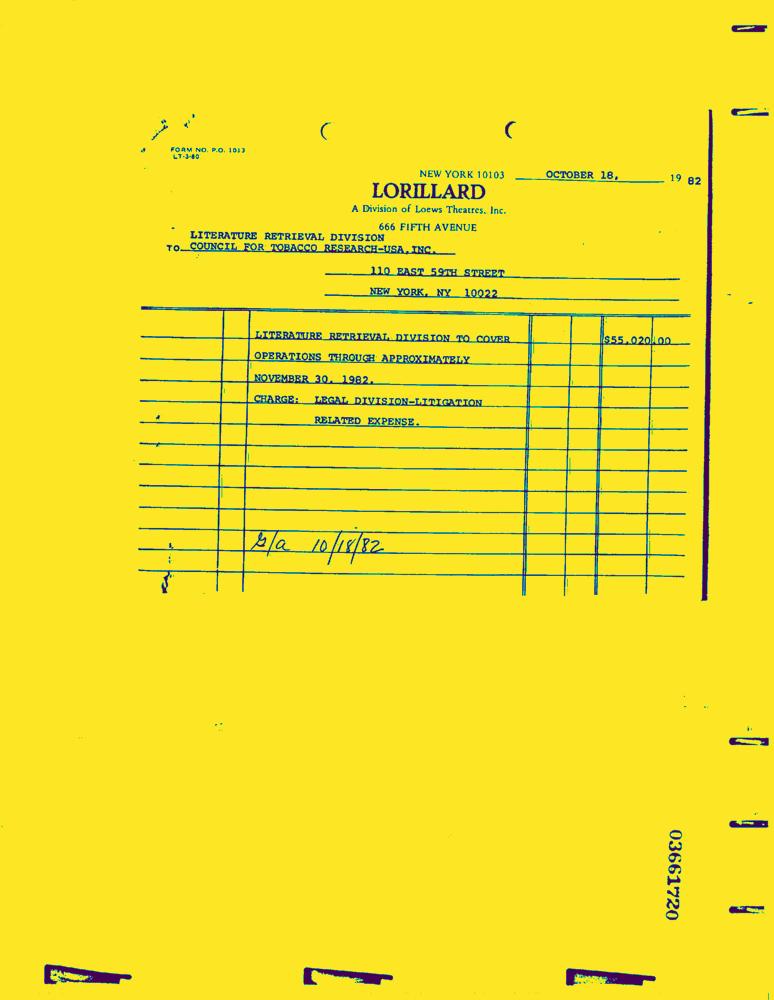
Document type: Invoice-Doc